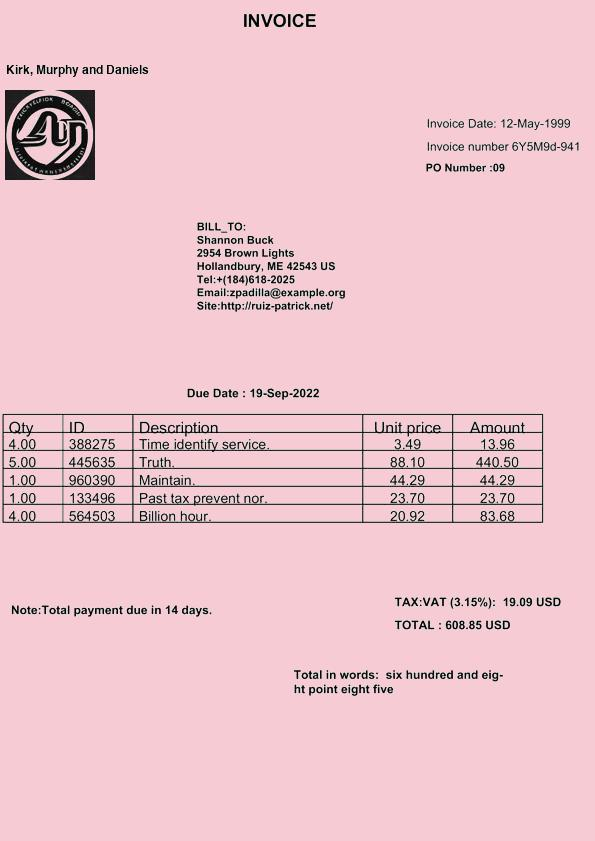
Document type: Invoice